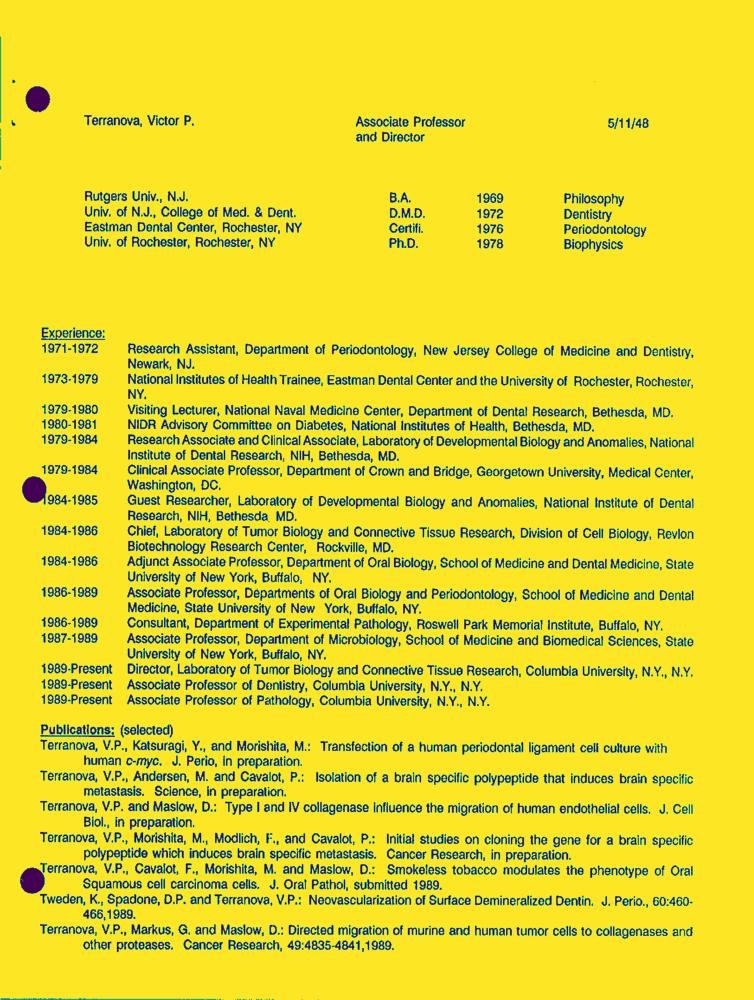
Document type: Resume-Doc